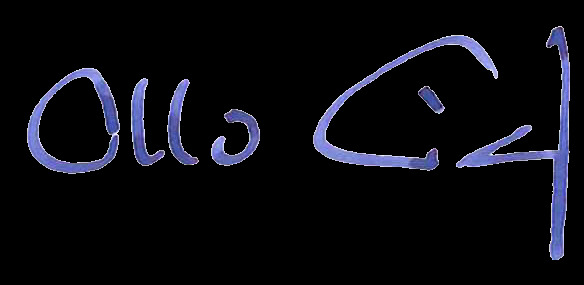
Signature of: otto schily